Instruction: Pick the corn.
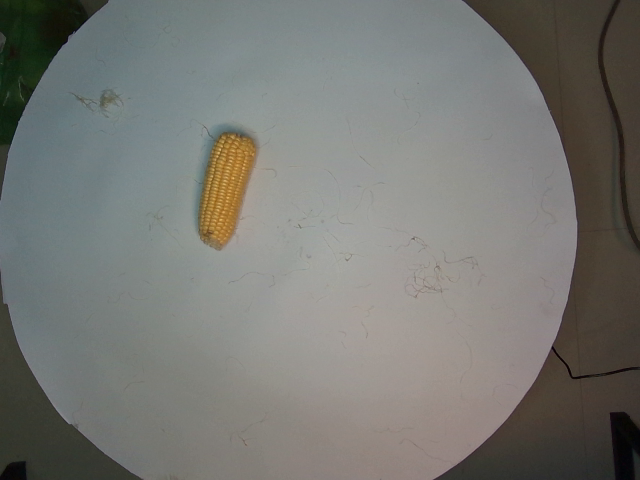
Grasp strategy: vertical